Question: In what way does the history help explain the case?
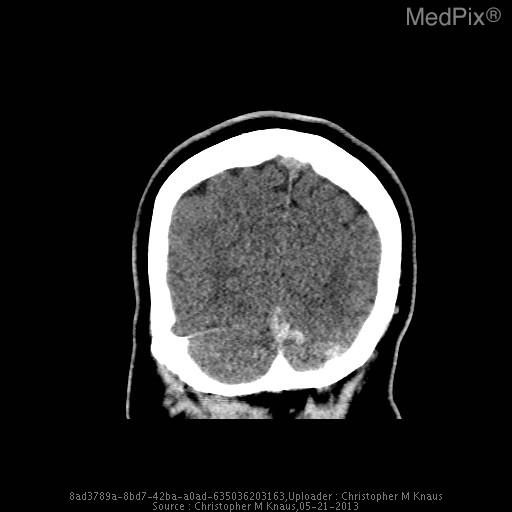
Answer: The patient's history of 17 yo girl presents with left sided facial weakness and numbness and the worst headache of her life that is rated 10/10.  The headache has been progressive for about 24 hours.  She has a history of migraine, but the patient states that her current headache does not feel like her typical migraine headache. is key in understanding the case.